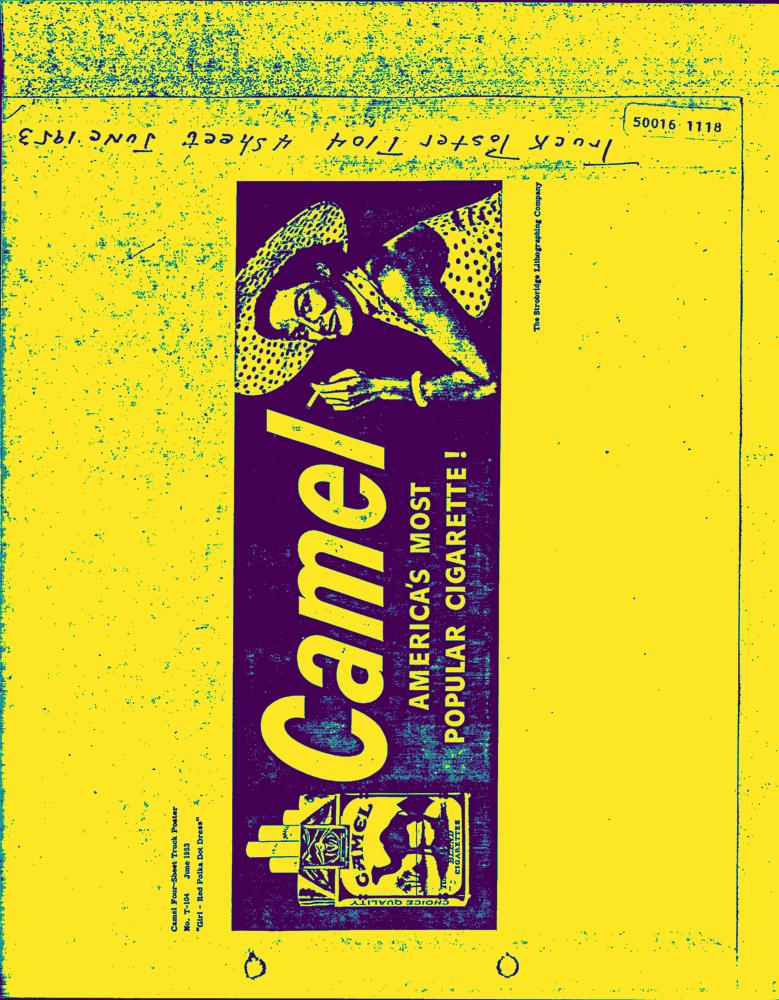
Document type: AD